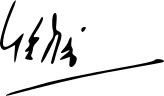
Signature of: bhairon singh shekhawat